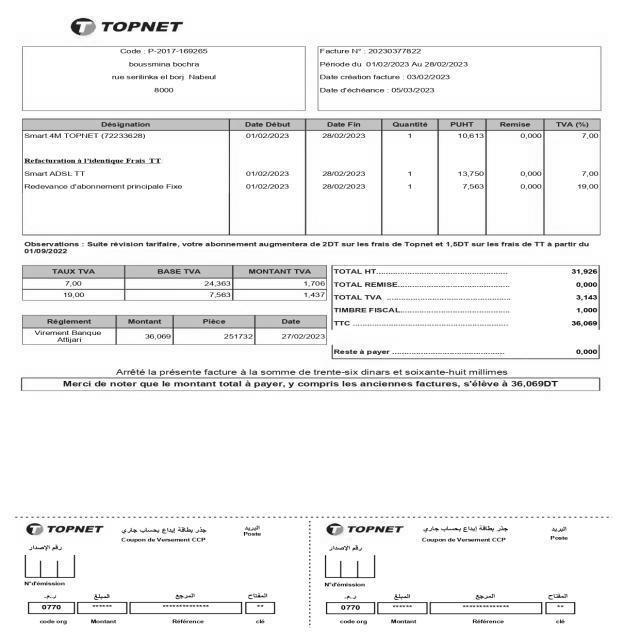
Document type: Invoice